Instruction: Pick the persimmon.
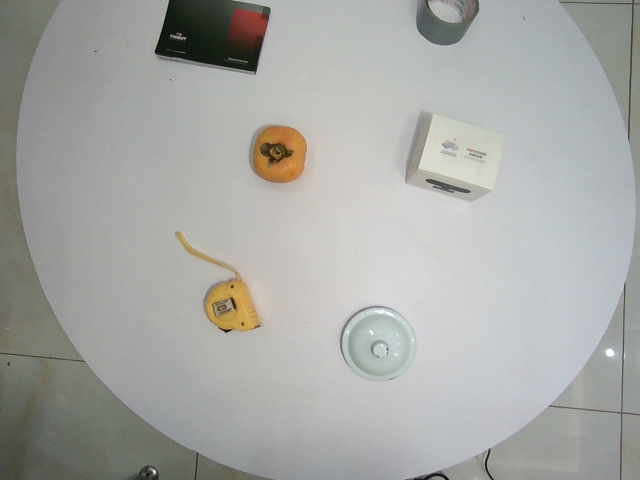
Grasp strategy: vertical